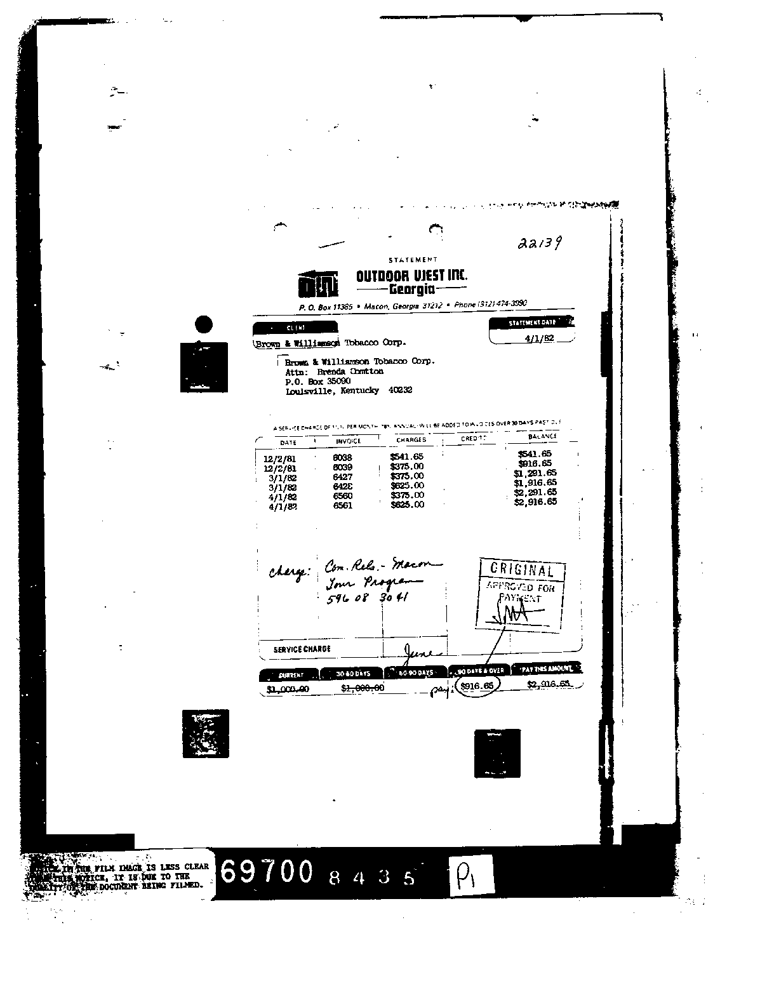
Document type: Invoice